Question: What might the diagnosis be?
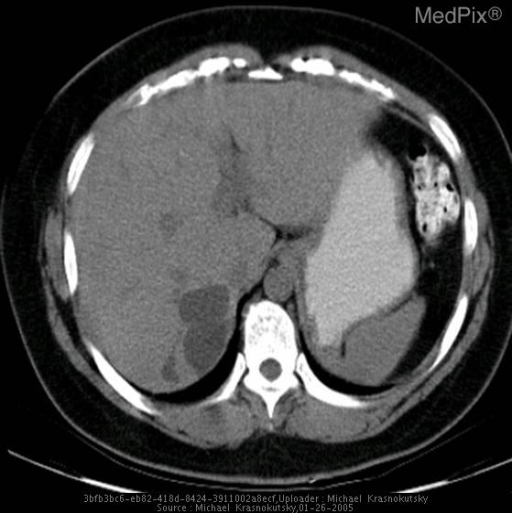
Answer: The possible diagnosis includes Biliary Cystadenoma or Cystadenocarcinoma
Caroli Disease
Cholangiocarcinoma
Primary Sclerosing Cholangitis
AIDS Cholangitis
Choledochal Cyst
Cholelithiasis
Metastases.